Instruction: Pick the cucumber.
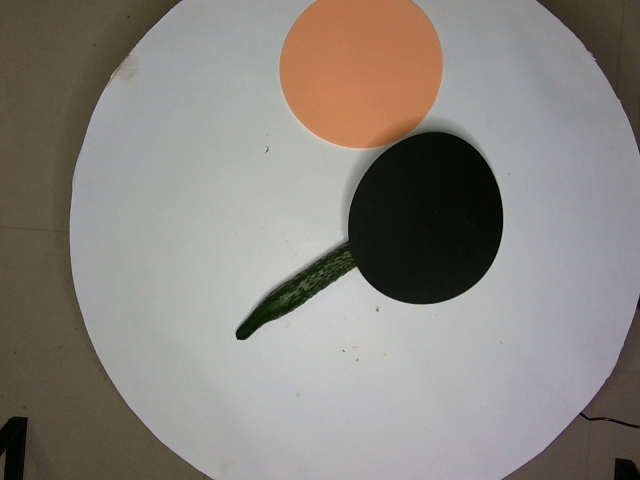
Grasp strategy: vertical